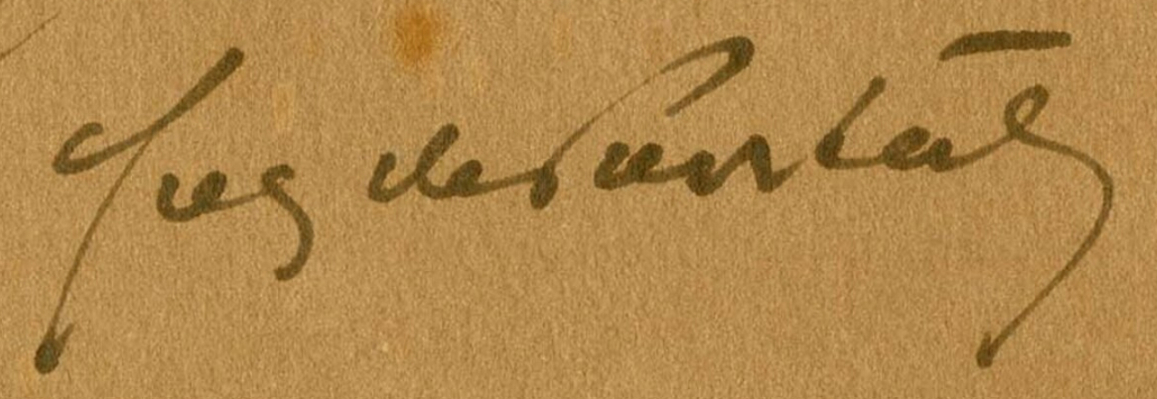
Signature of: guy de pourtalès